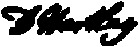
Signature of: david hartley